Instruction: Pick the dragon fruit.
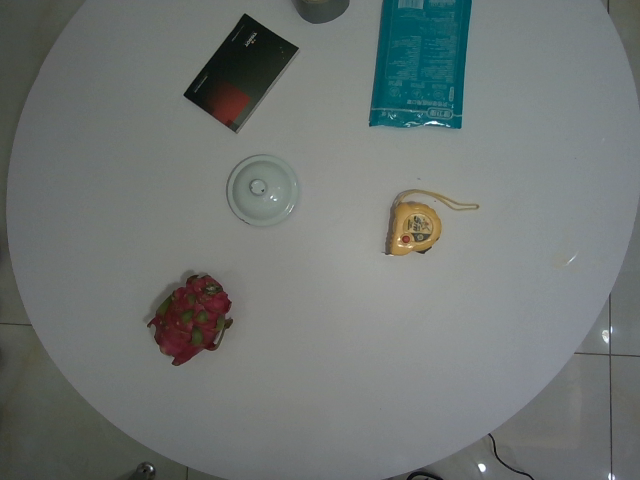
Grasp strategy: vertical